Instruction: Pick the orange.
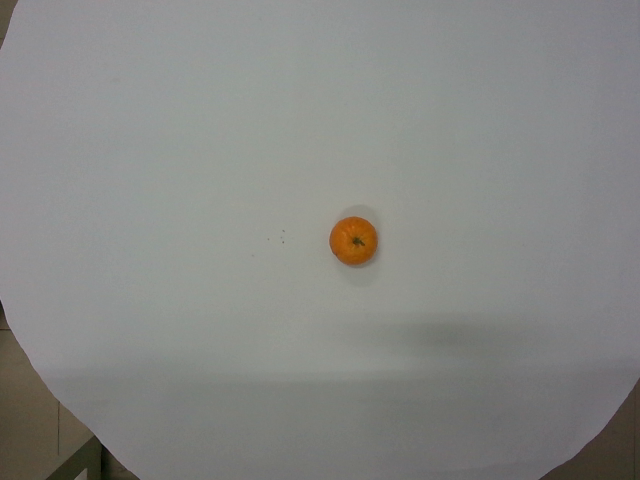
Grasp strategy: vertical